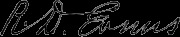
Signature of: robley dunglison evans